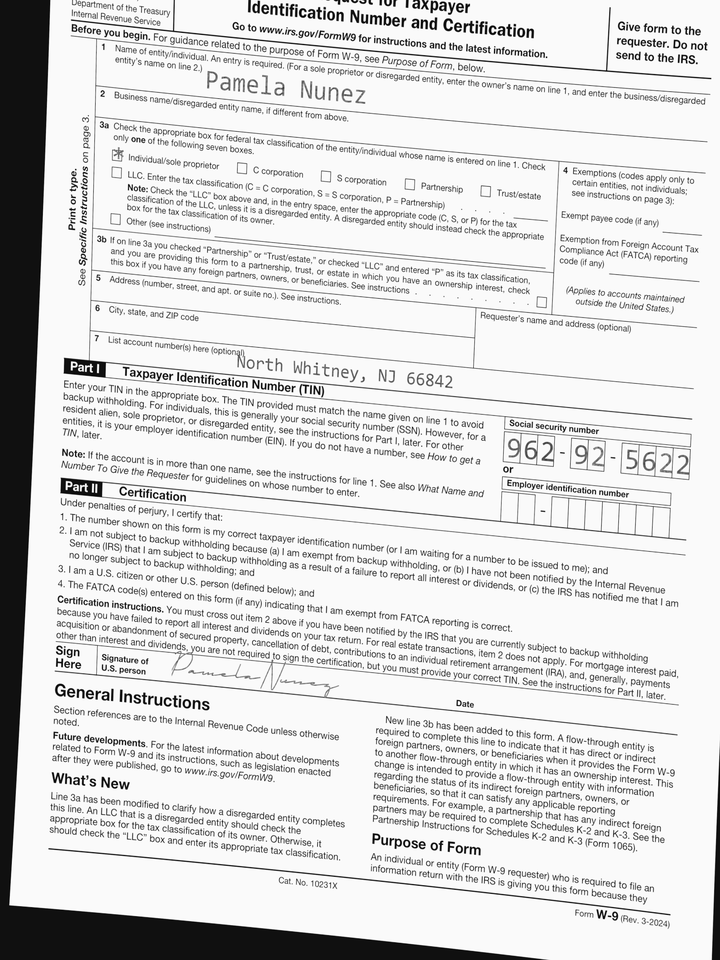
adr2: North Whitney, NJ 66842
cbx: yes
ssn: 962925622
enm: Pamela Nunez